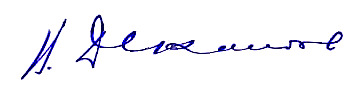
Signature of: vladimir dekanozov